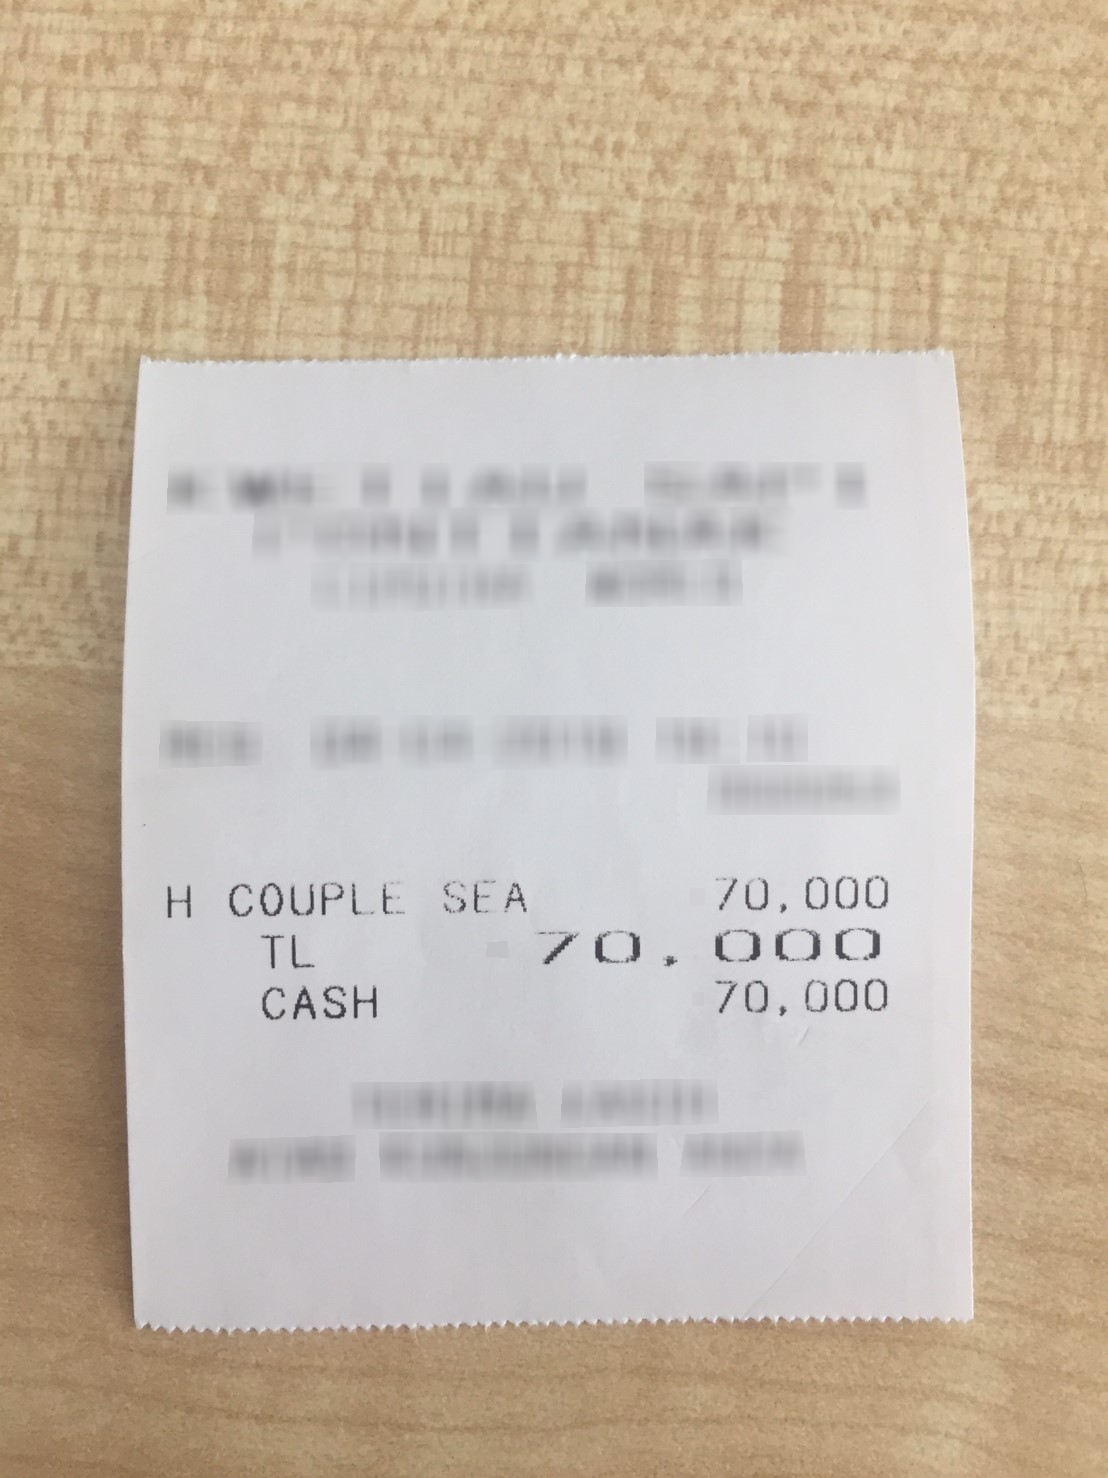
Number of items: 2
Total: 70,000
OCR text regions:
text: H
text: COUPLE
text: SEA
text: 70,000
text: TL
text: 70,000
text: CASH
text: 70,000